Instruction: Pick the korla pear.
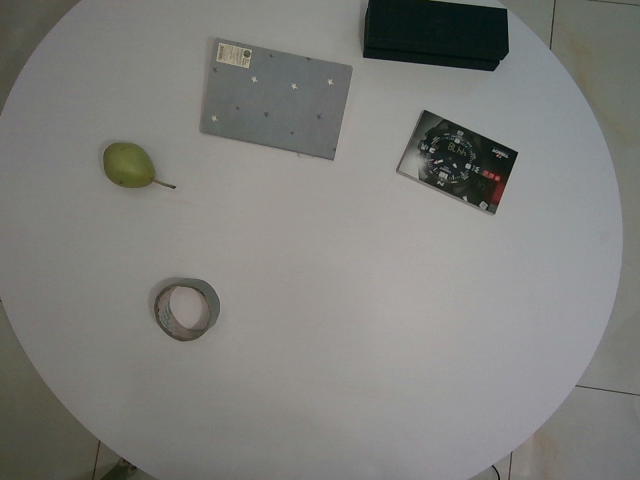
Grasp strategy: vertical